Question: What are the imaging findings?
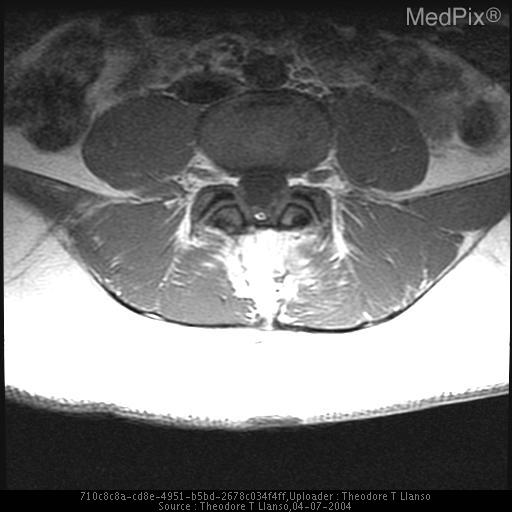
Answer: The imaging shows Lipoma at level L2 and Filum terminale.
Cord rotated with fibrous band posteriorly at L2-3. A lipoma with chemical shift artifact and fibrous attachment to cord is present at L23 along with a second lipoma of the filum terminale..